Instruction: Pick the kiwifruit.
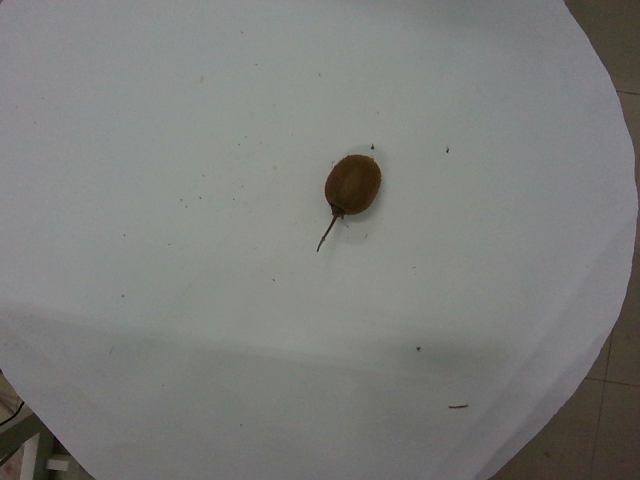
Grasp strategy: vertical